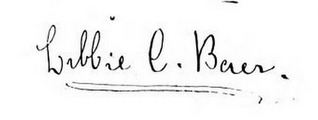
Signature of: libbie riley baer